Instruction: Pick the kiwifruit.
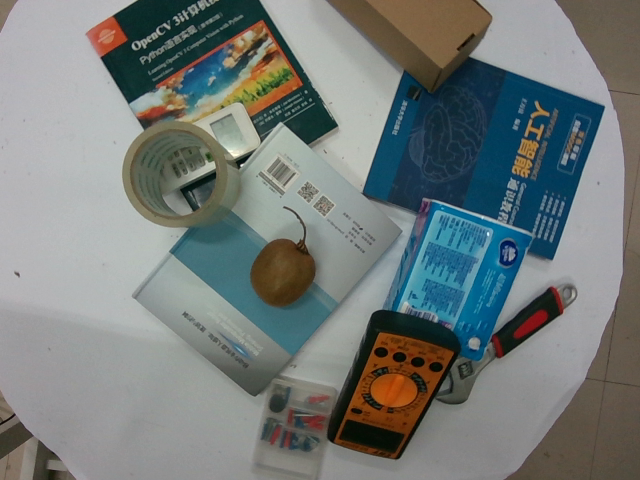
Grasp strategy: vertical